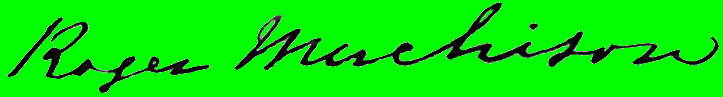
Signature of: roderick murchison 1st baronet